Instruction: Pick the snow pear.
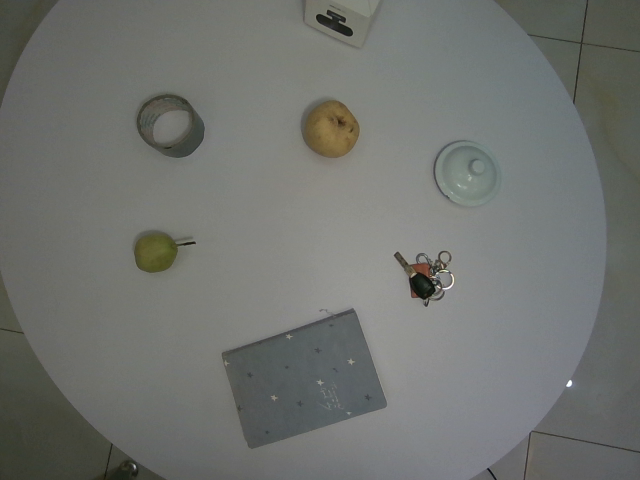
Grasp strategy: vertical